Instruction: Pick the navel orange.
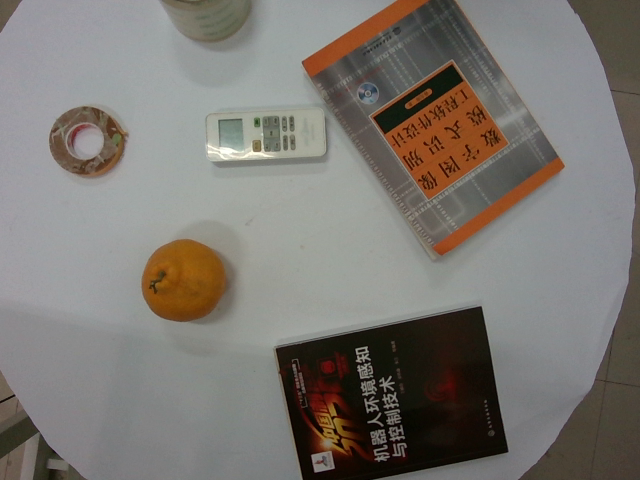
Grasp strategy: vertical